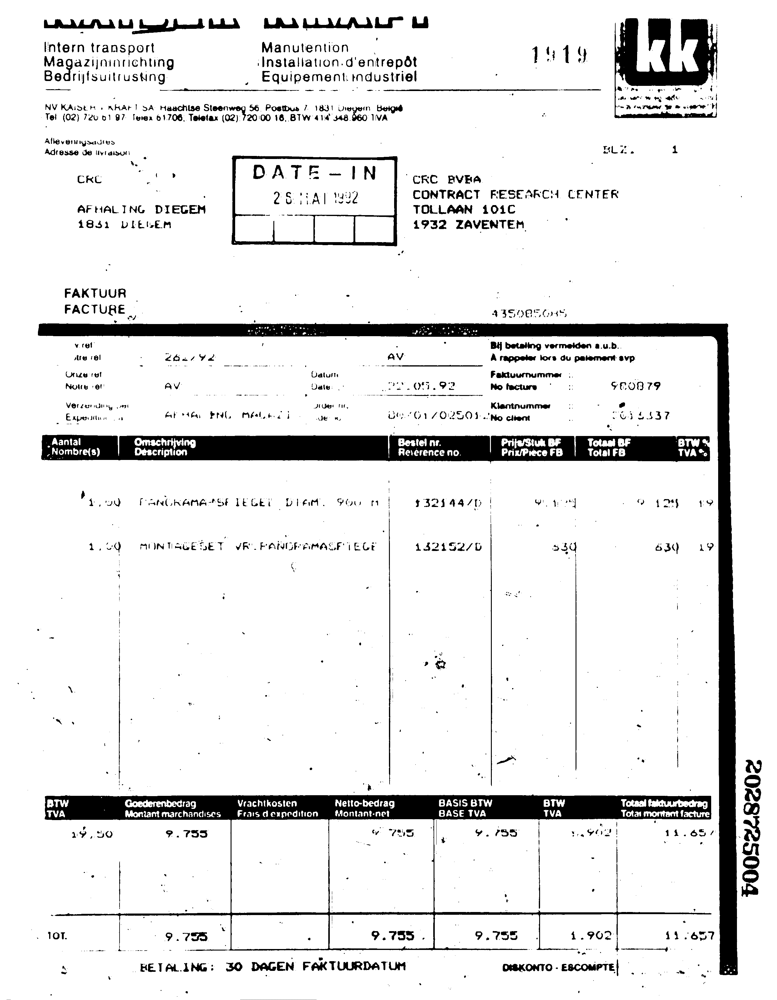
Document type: Invoice